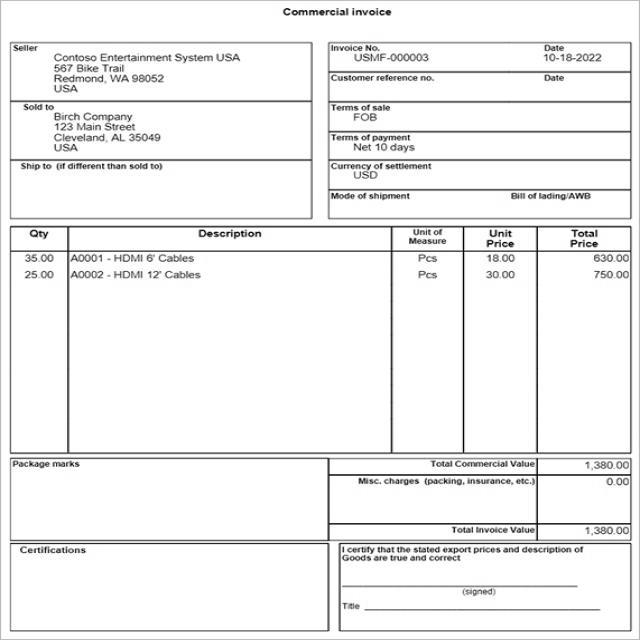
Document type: Invoice